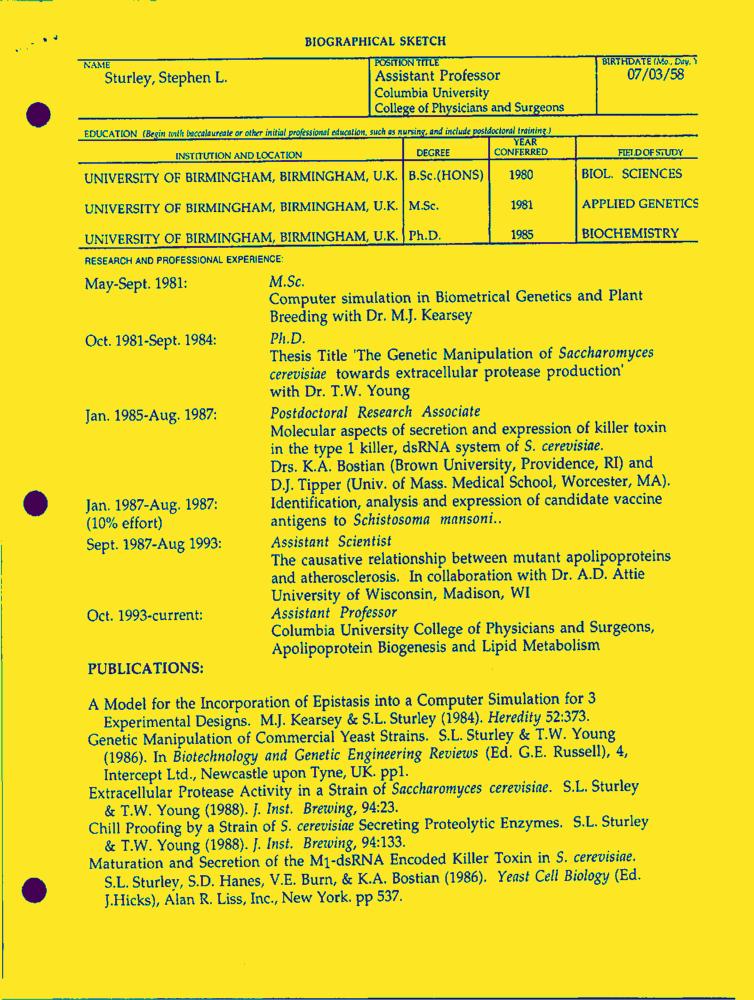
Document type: Resume-Doc